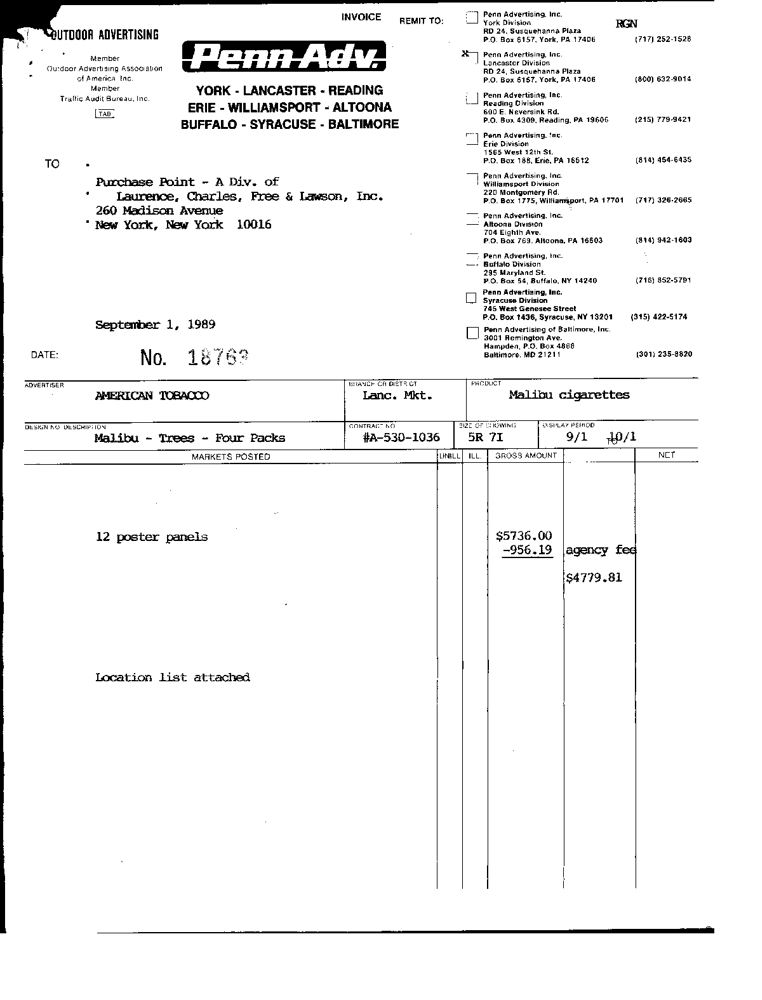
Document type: Invoice